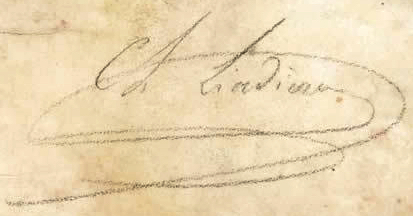
Signature of: pierre chaumont liadières